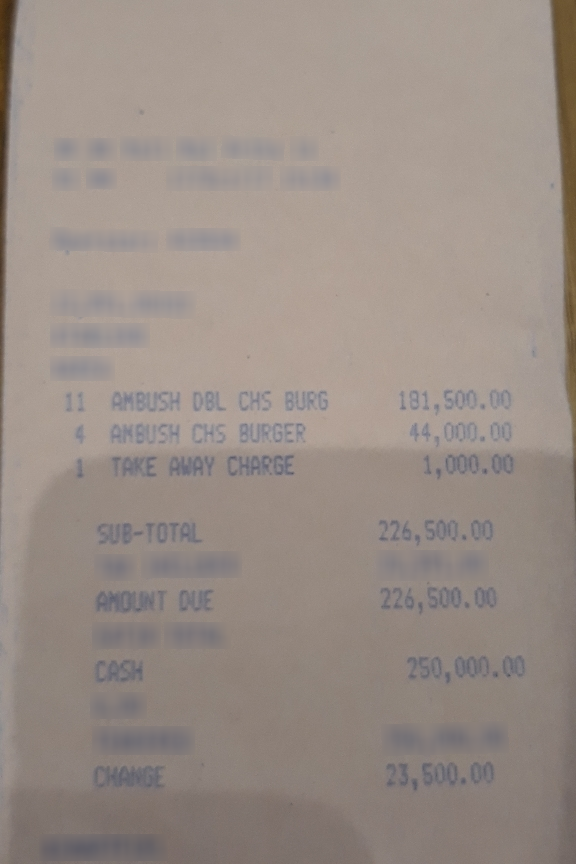
Extraction:
receipt: line_items: name: AMBUSH DBL CHS BURG
price: 181,500.00
qty: 11
name: AMBUSH CHS BURGER
price: 44,000.00
qty: 4
name: TAKE AWAY CHARGE
price: 1,000.00
qty: 1
subtotal: 226,500.00
total: 226,500.00